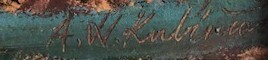
Signature of: arnold peter weisz kubínčan